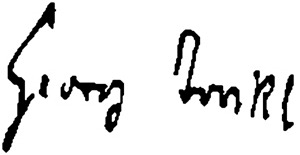
Signature of: georg trakl